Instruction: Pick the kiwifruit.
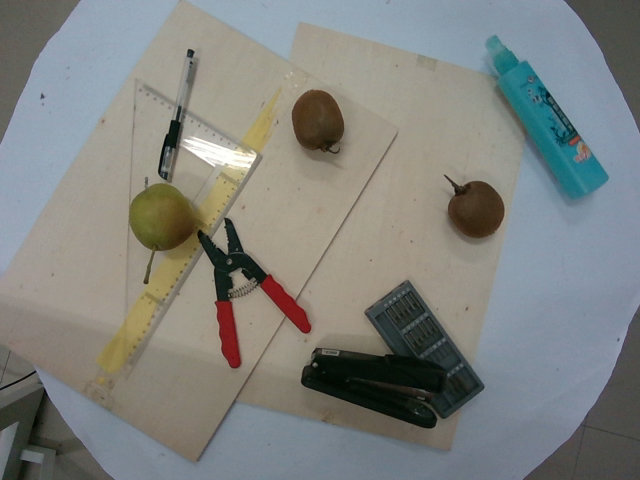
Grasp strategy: vertical